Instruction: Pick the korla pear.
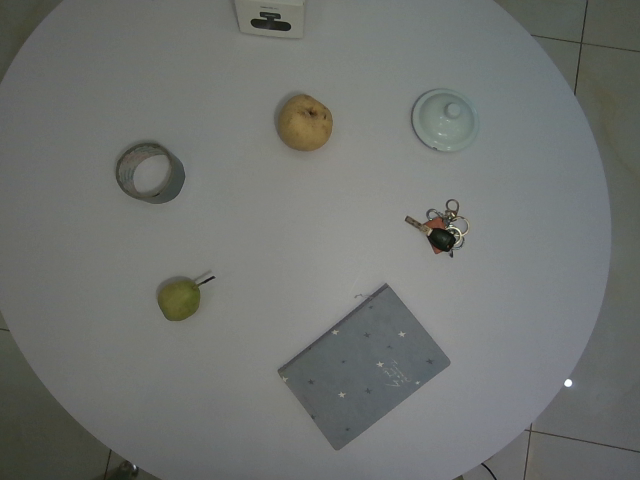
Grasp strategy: vertical